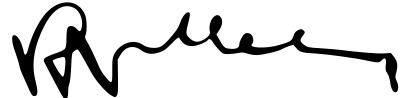
Signature of: raoul wallenberg